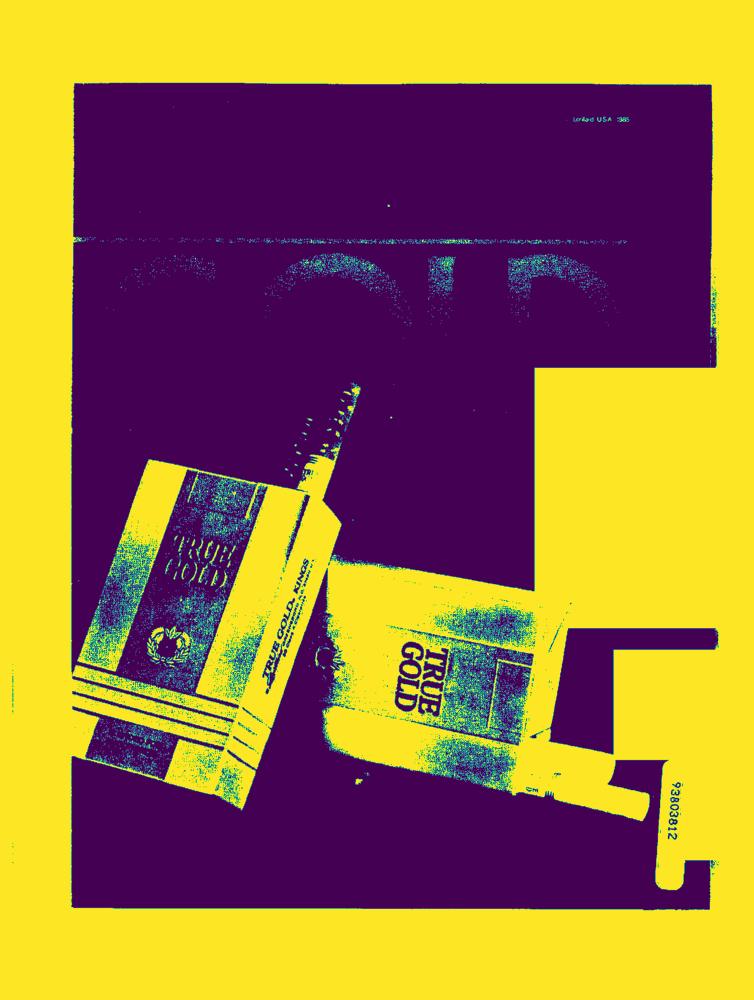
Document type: AD